Question: What is the suspected problem?
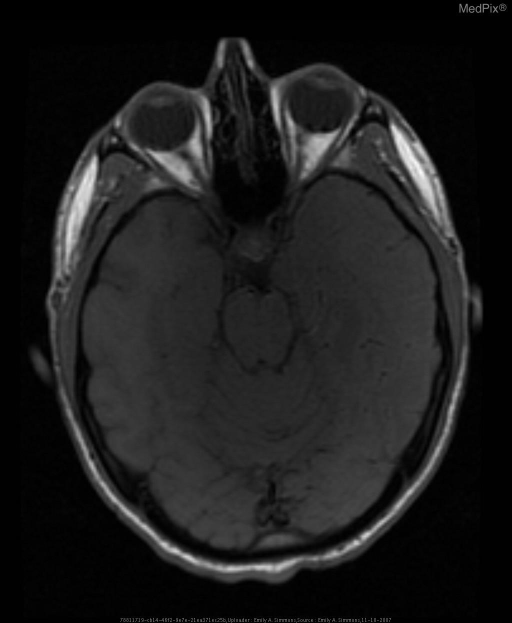
Answer: The findings suggest Bilateral temporal lobe involvement (L>R) with low attenuation on non-contrast CT, enhancement with gadolinium on T1, T2 hyper-intensity and restricted diffusion consistent with edema.. Axial T1 weighted pre-contrast image demonstrates mass effect with left uncal herniation.. The patient might have a history of 21 y/o soldier deployed to Iraq.  Found down in barracks three days after being treated for non-specific viral illness..